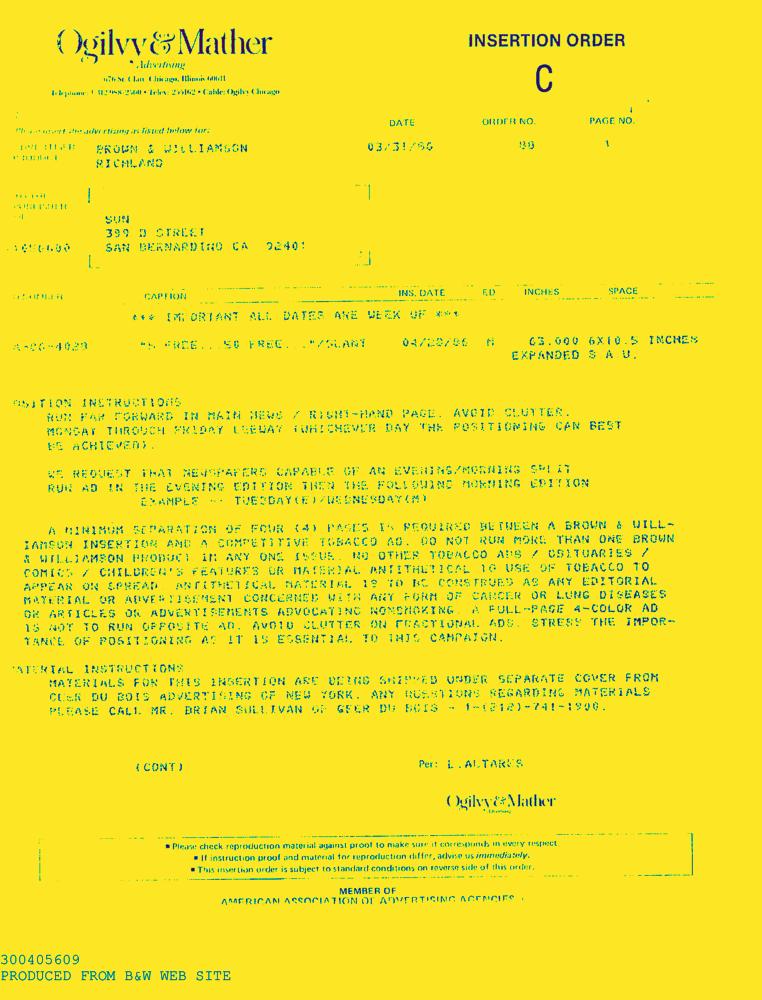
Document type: AD